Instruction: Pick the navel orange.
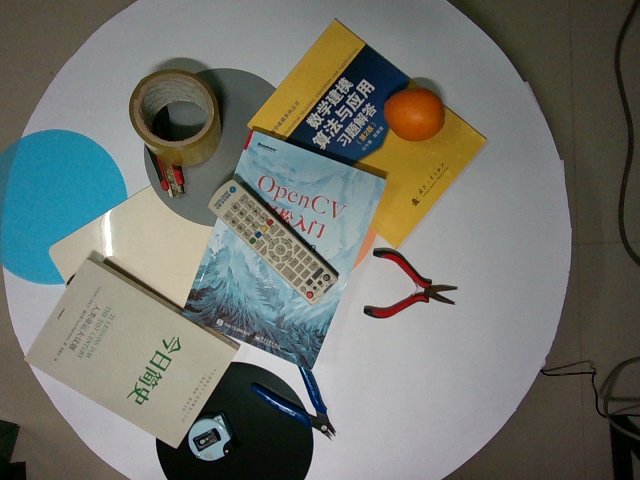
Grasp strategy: vertical